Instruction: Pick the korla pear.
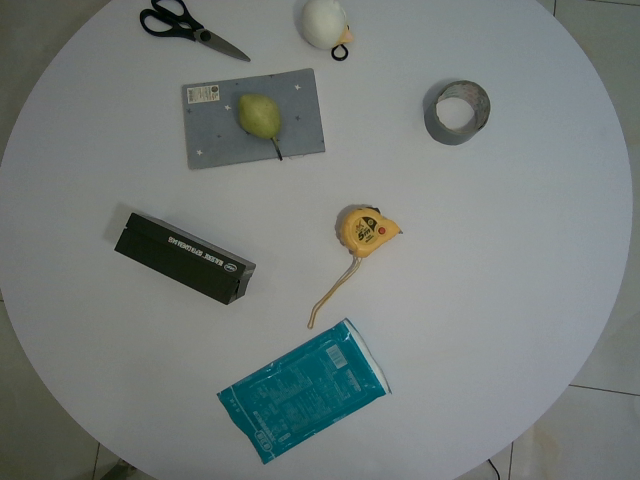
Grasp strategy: vertical